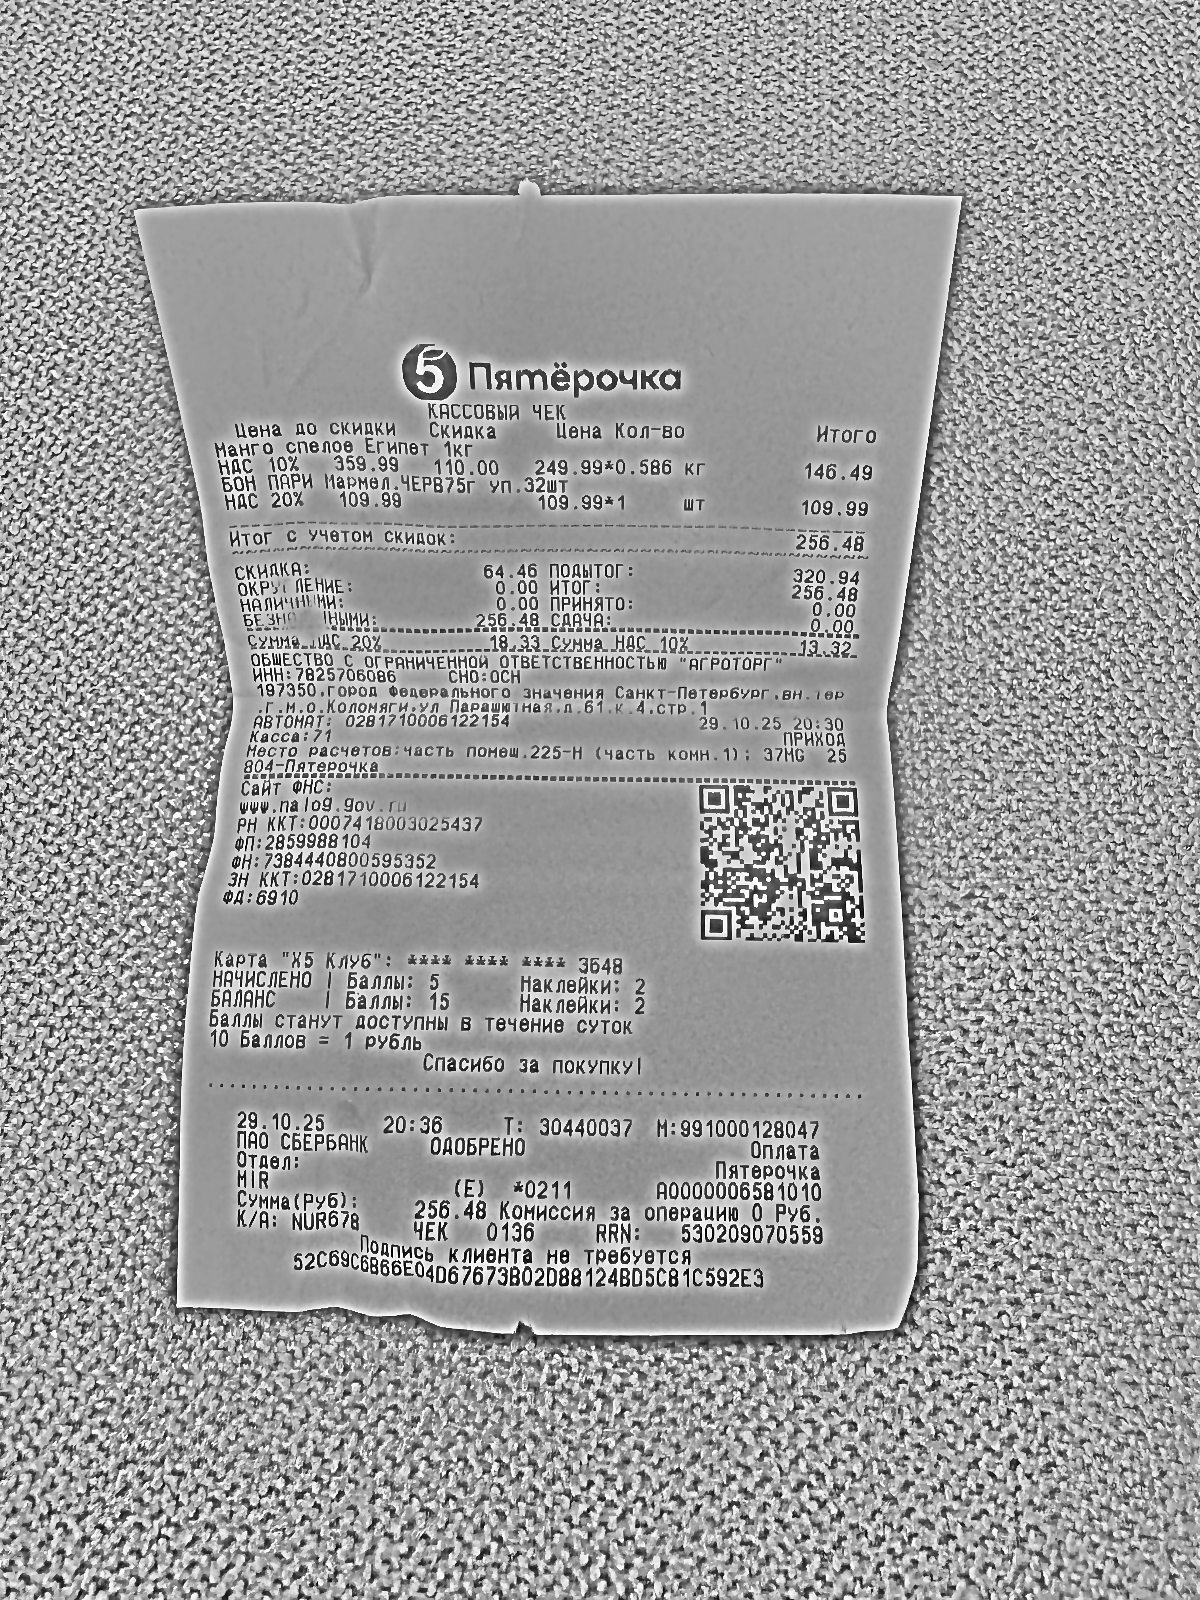
Продавец: ОБЩЕСТВО С ОГРАНИЧЕННОЙ ОТВЕТСТВЕННОСТЬЮ "АГРОТОРГ"
ИНН: 7825706086
Дата: 29.10.25
Товары: Манго спелое Египет 1кг; БОН ПАРИ Мармел.ЧЕРВ75г уп.32шт
Количество: 0.586; 1
Цена: 249.99; 109.99
Сумма: 146.49; 109.99
Итого: 256.48